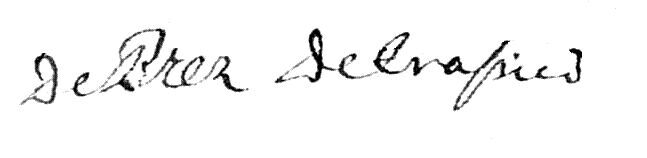
Signature of: jean étienne philibert de prez de crassier